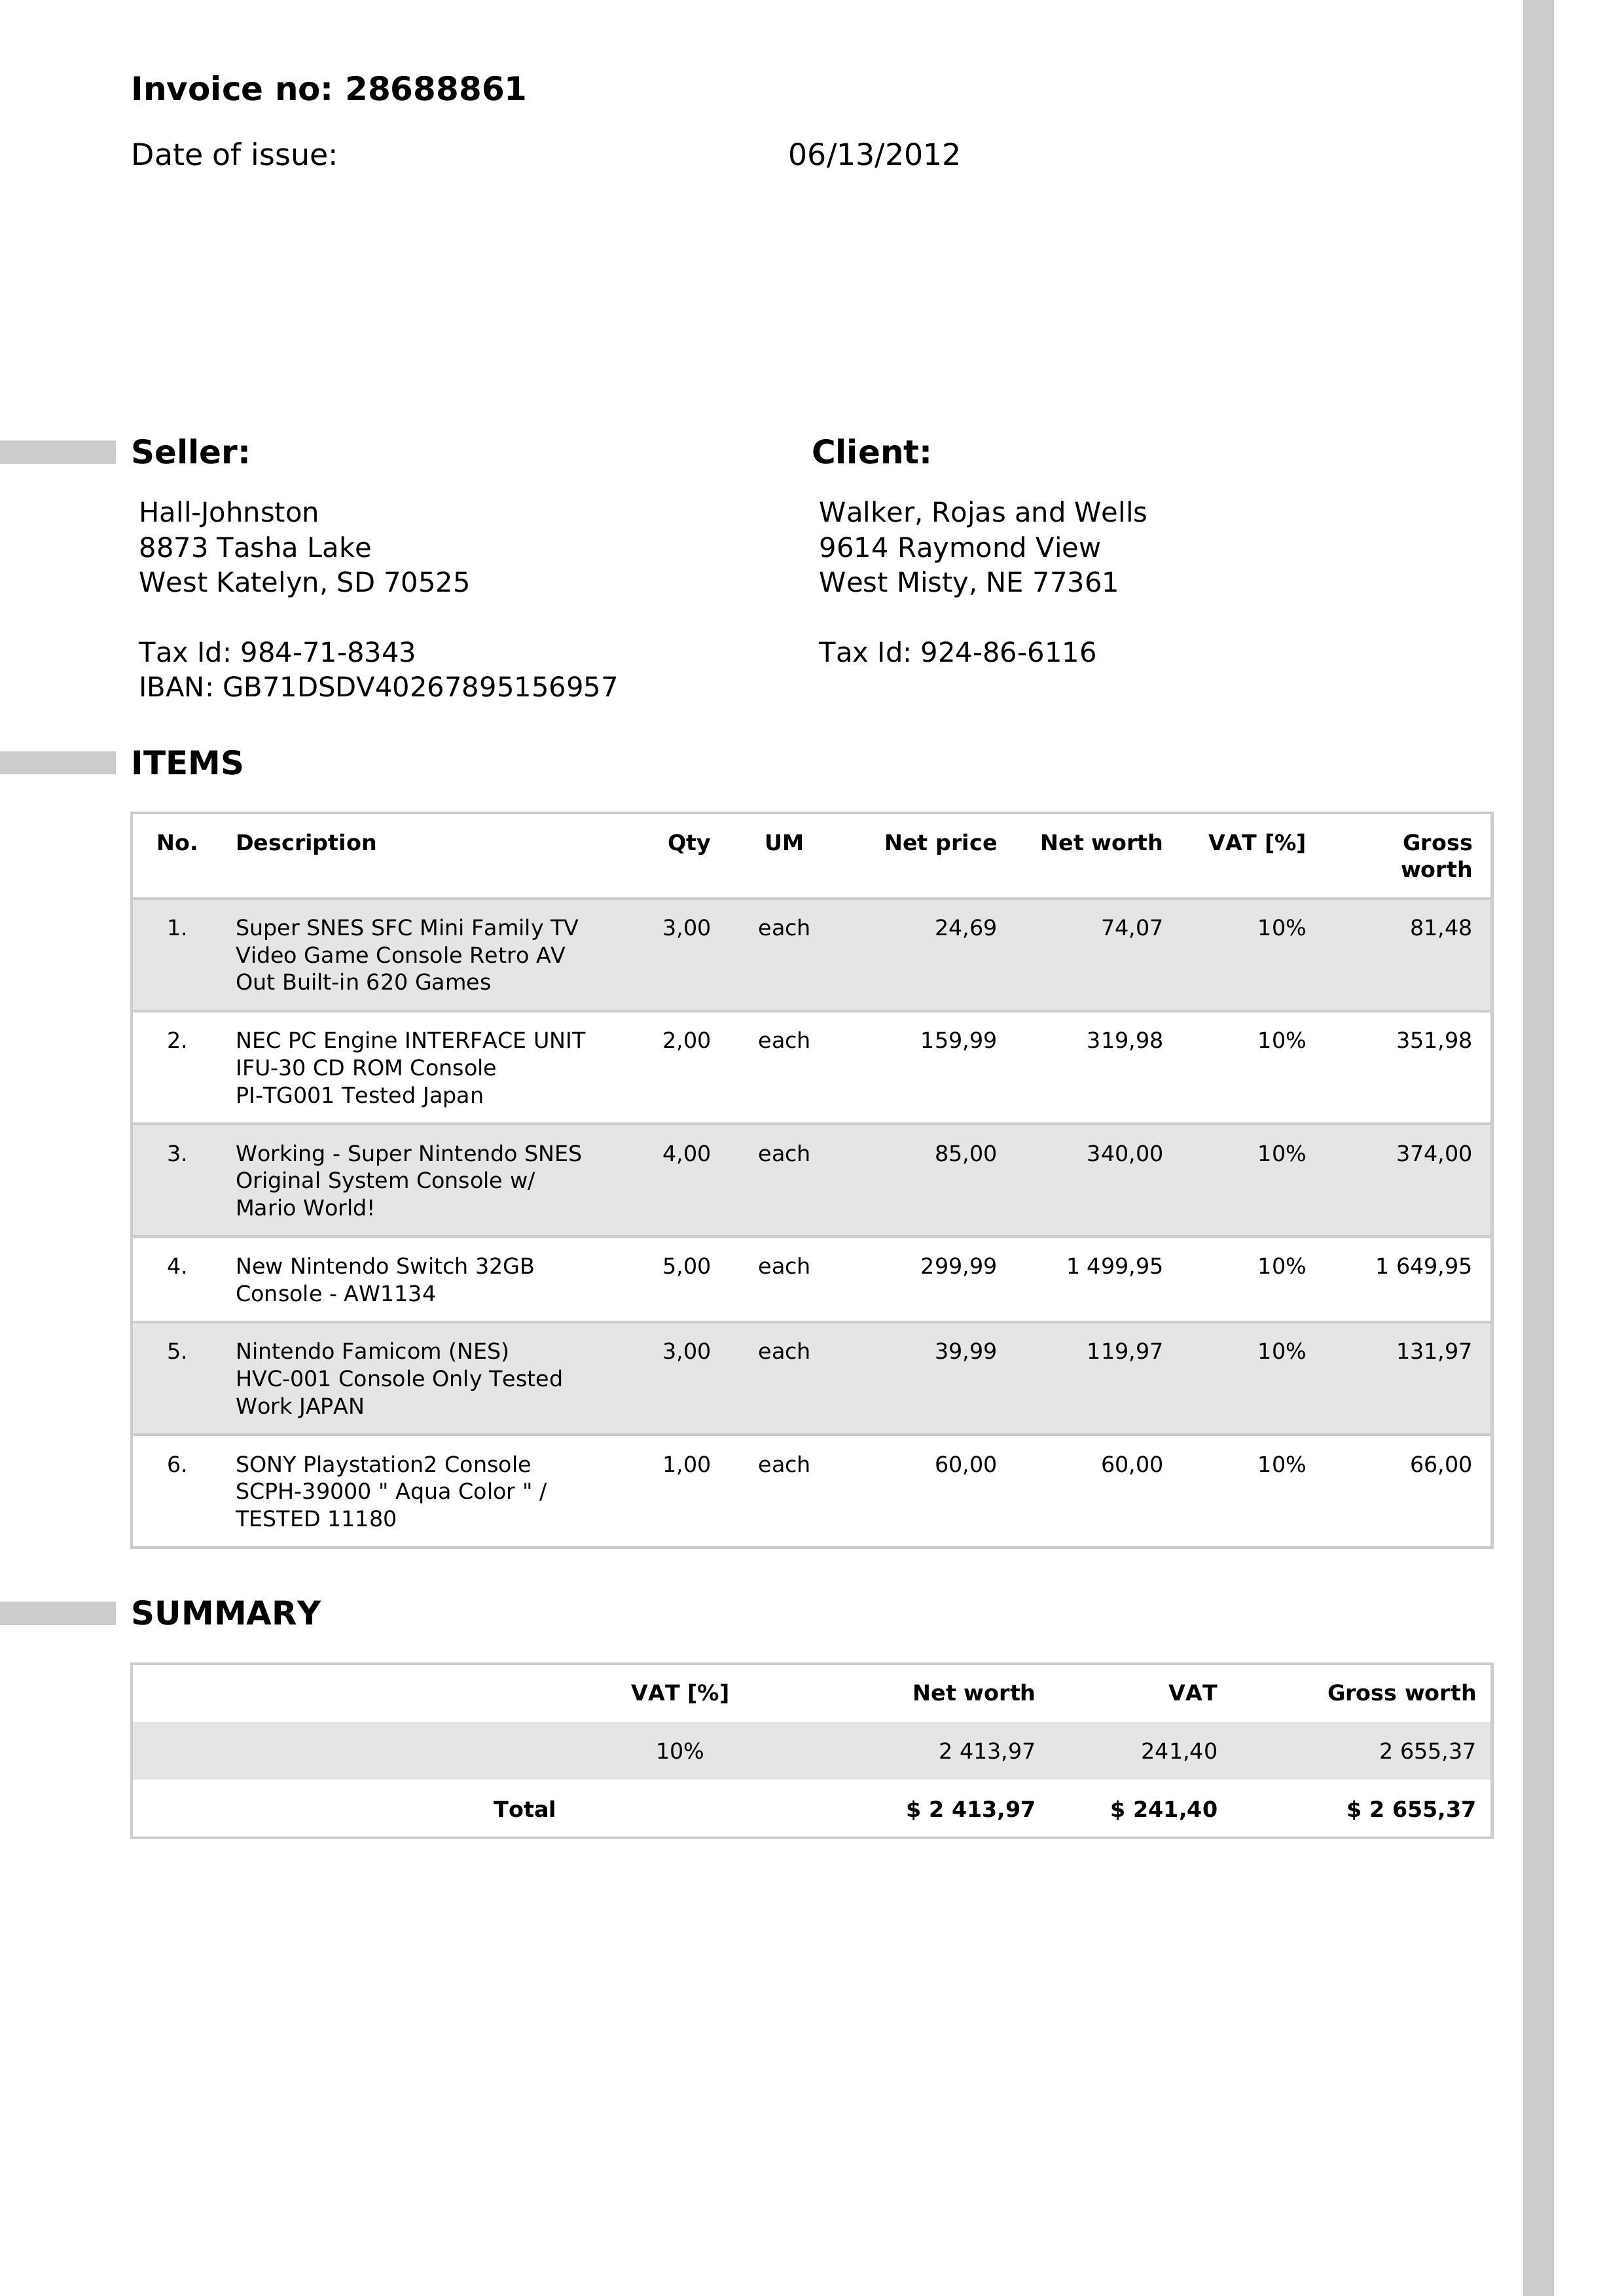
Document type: Invoice